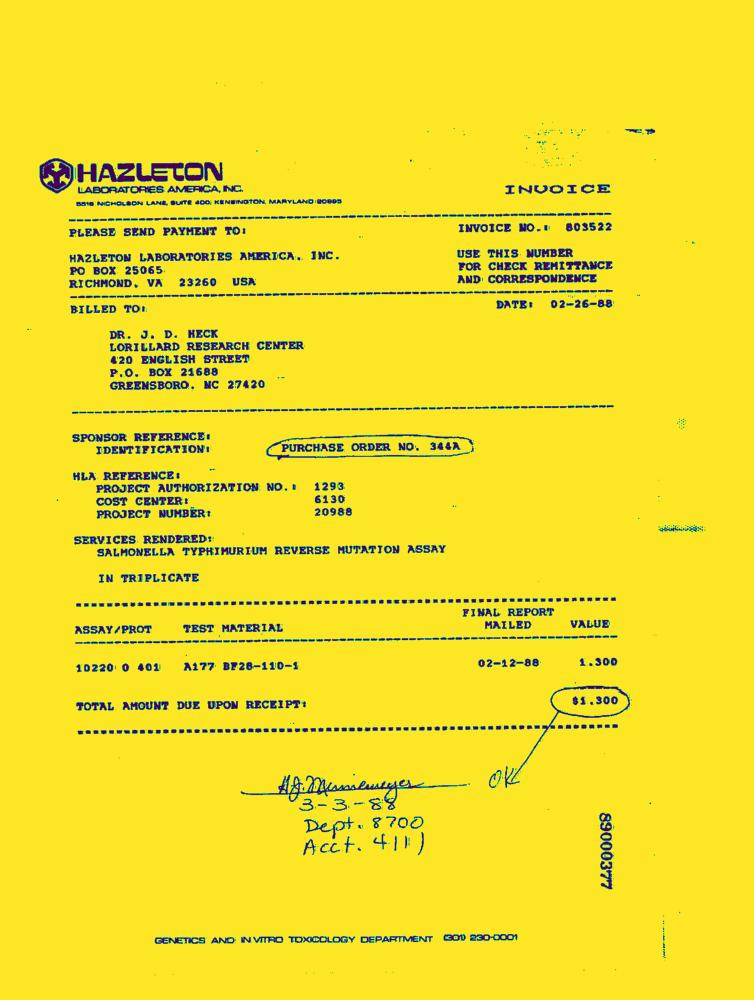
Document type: Invoice-Doc